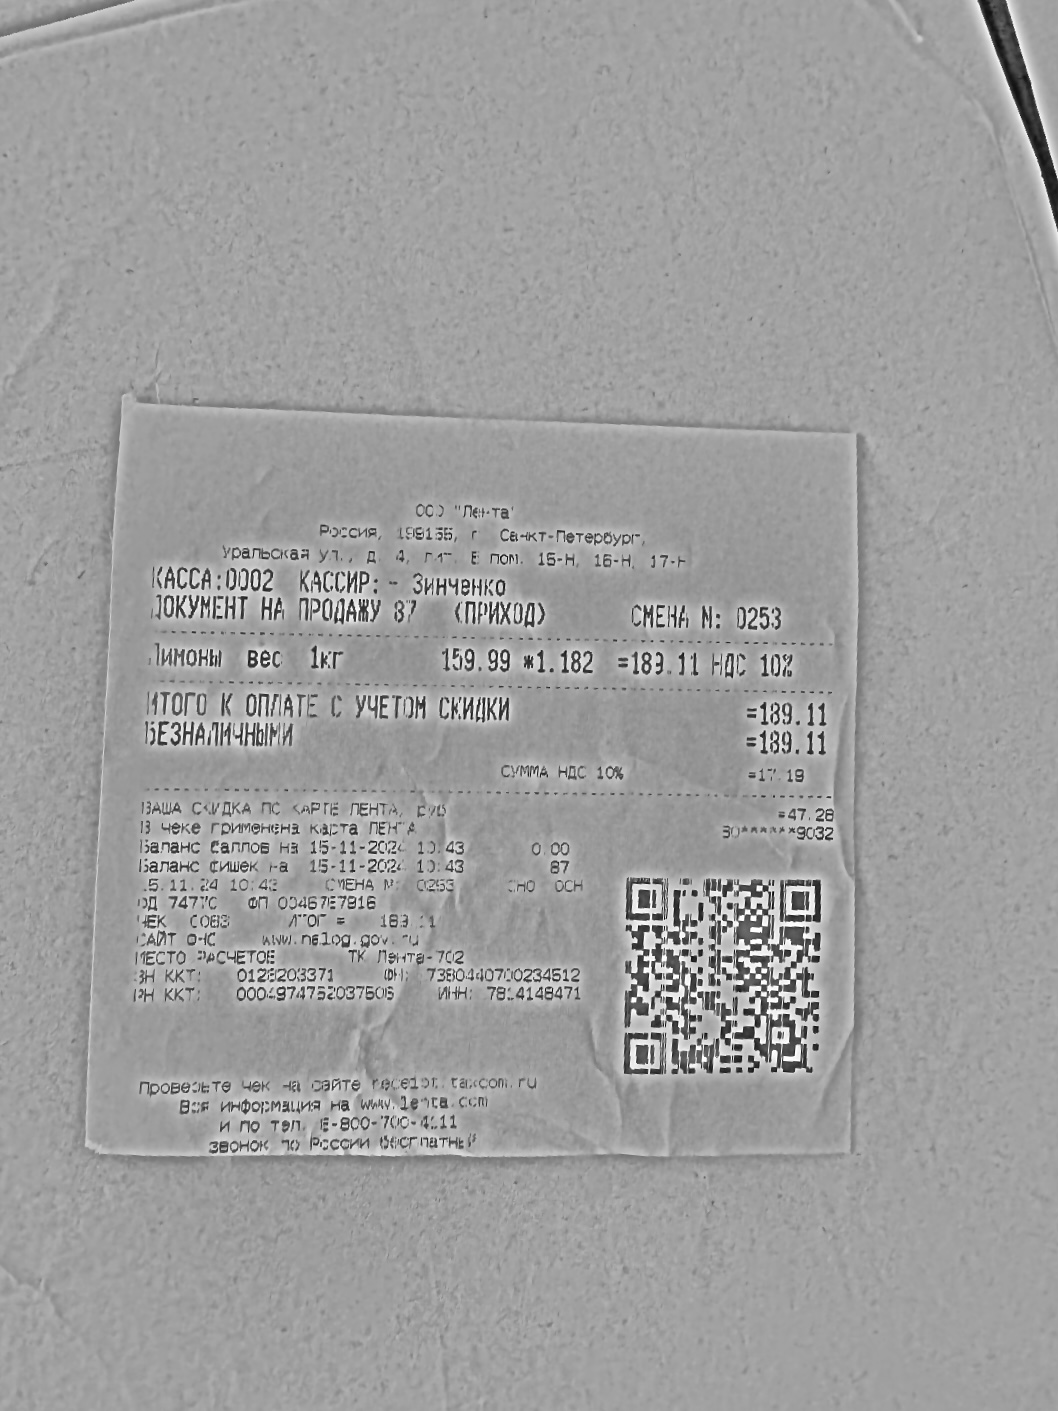
Продавец: ООО "Лента"
ИНН: 7814148471
Дата: 05.11.24
Товары: ЦИФРЫ ВЕС 1кг
Количество: 1.182
Цена: 159.99
Сумма: 183.11
Итого: 189.11